Question: What could the diagnosis suggest?
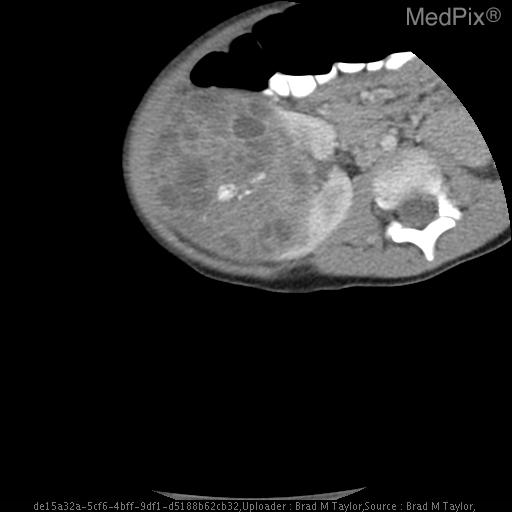
Answer: The possible diagnosis includes •  Wilms Tumor
•  Neuroblastoma
•  Multilocular Cystic Nephroma
•  Mesoblastic nephroma
•  Renal cell carcinoma.